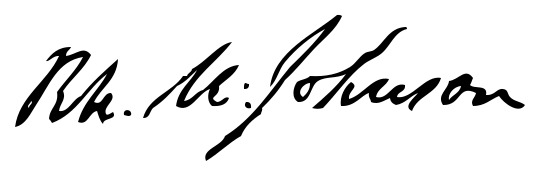
Signature of: richard mentor johnson